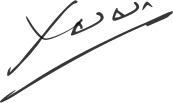
Signature of: xanana gusmão